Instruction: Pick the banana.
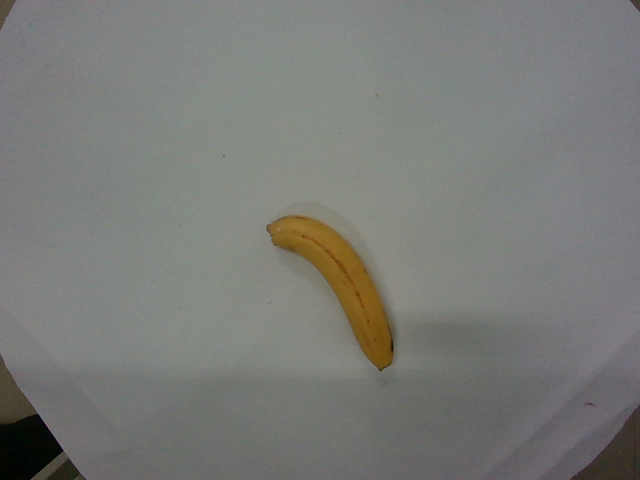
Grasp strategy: vertical